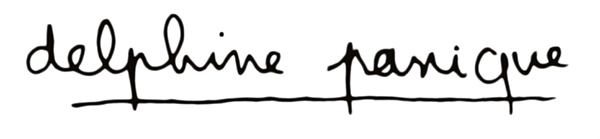
Signature of: delphine panique